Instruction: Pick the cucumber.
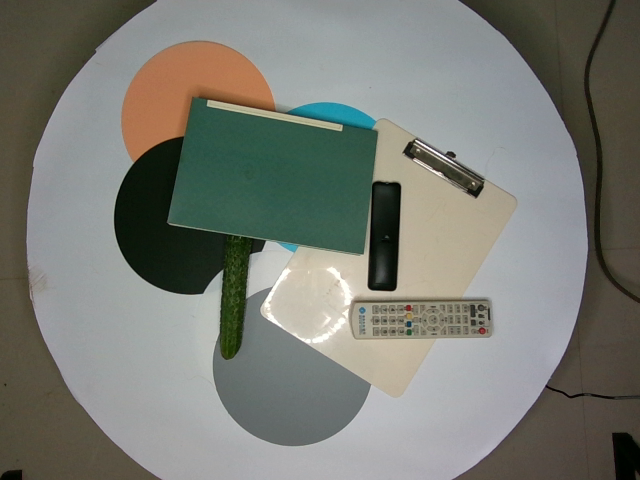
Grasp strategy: vertical